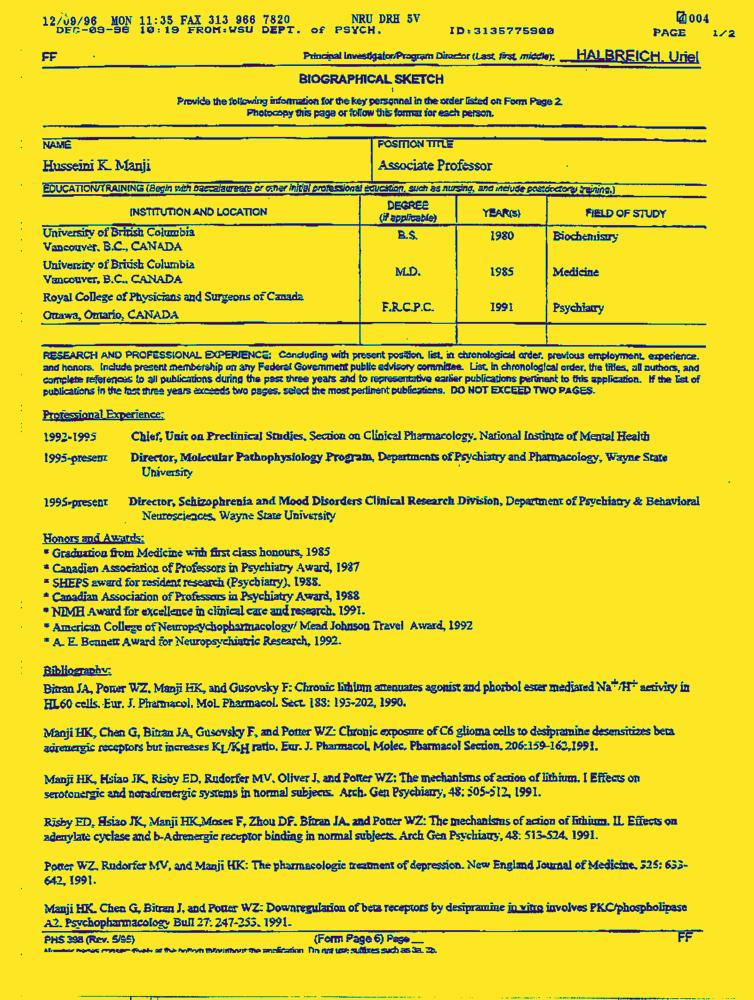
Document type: Resume-Doc